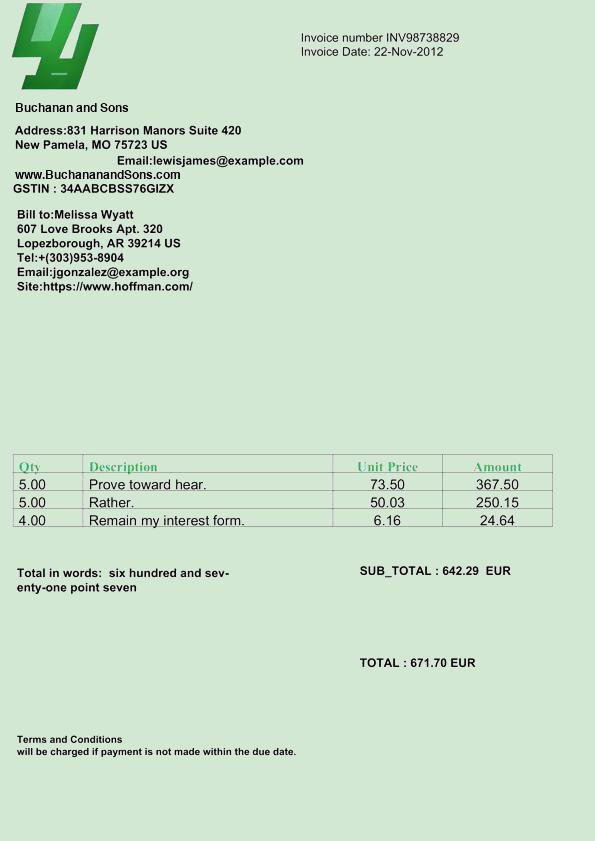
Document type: Invoice